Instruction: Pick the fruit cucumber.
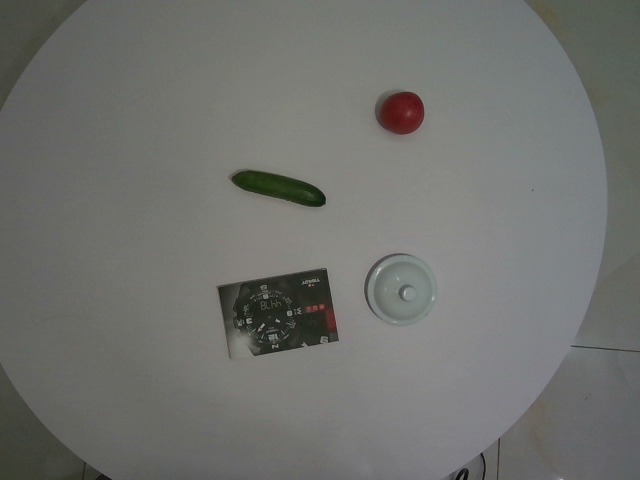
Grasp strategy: vertical